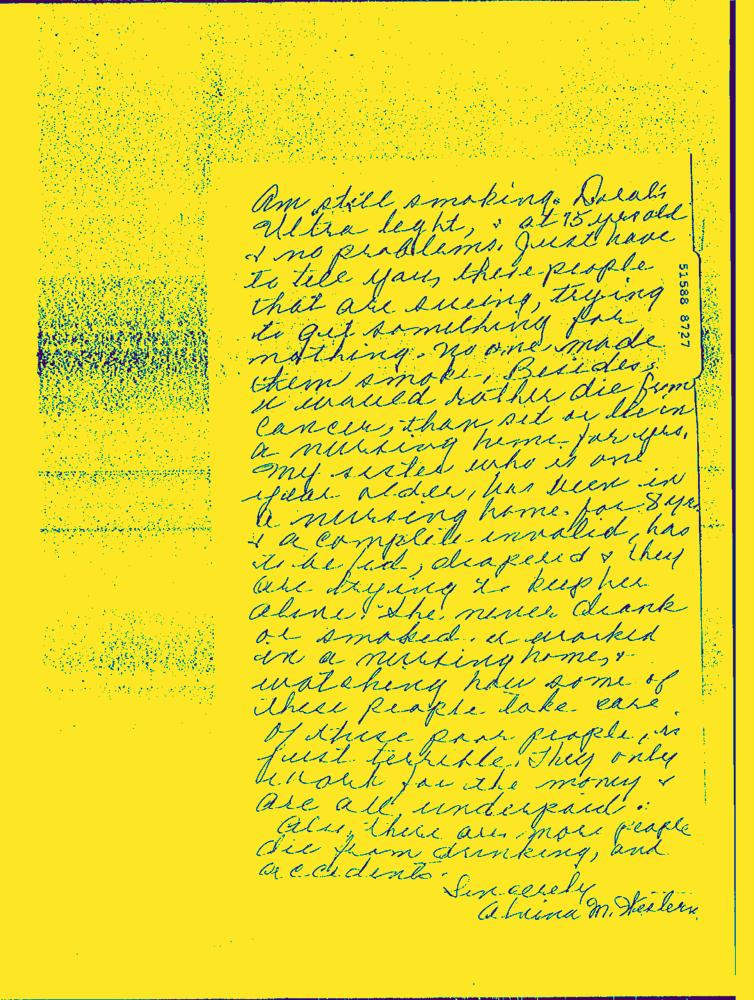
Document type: Hand-Written